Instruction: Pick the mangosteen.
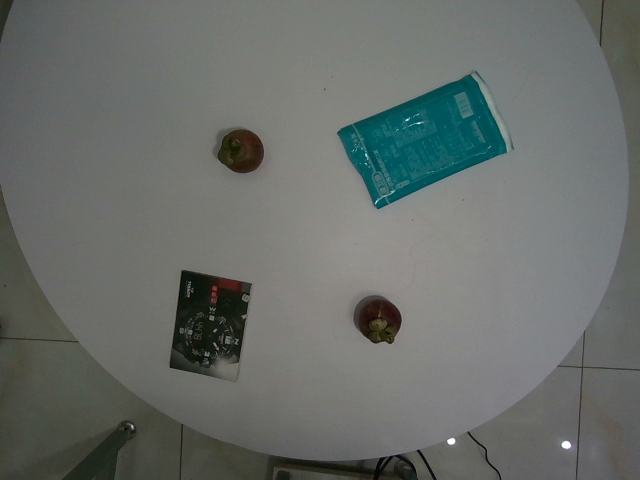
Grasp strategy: vertical